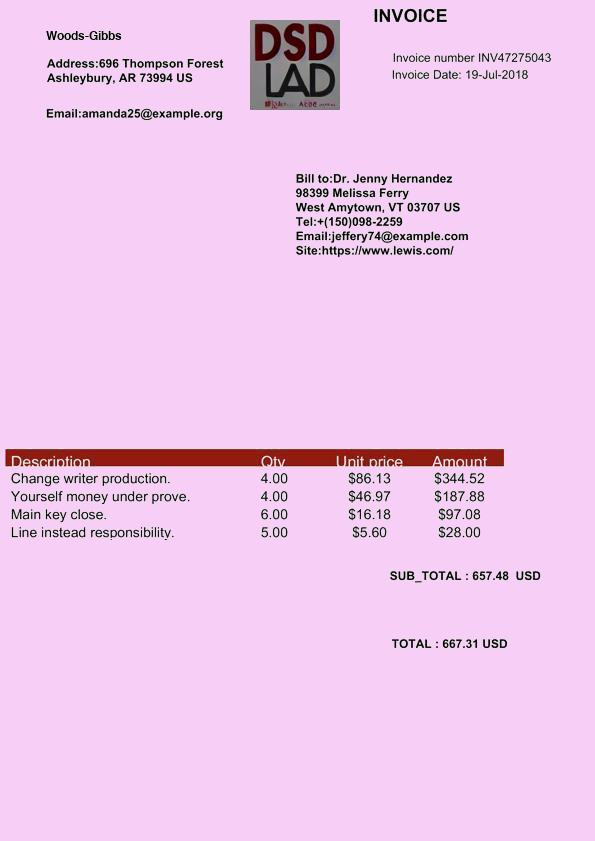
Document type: Invoice